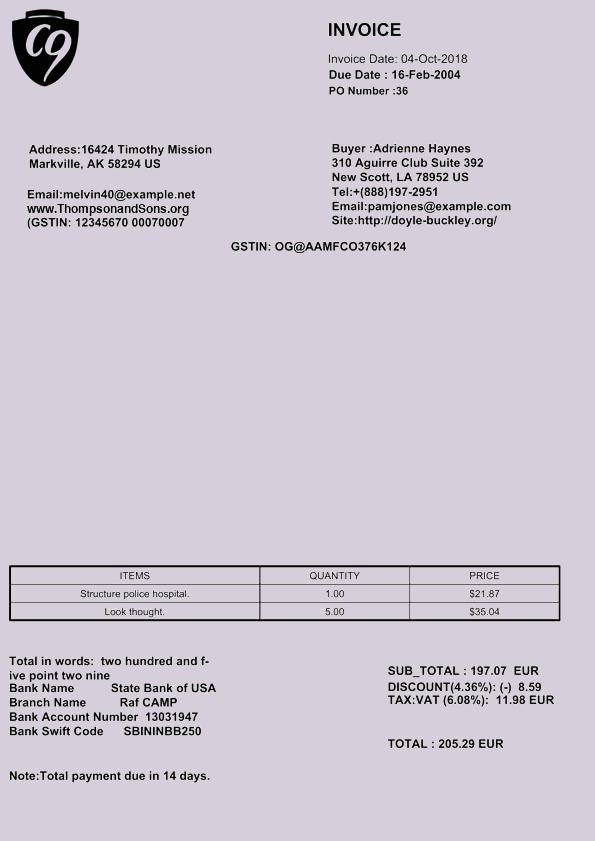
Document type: Invoice